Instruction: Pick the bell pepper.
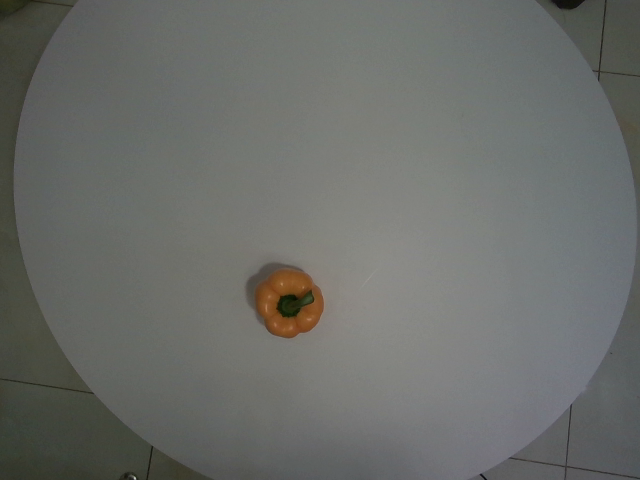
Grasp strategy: vertical